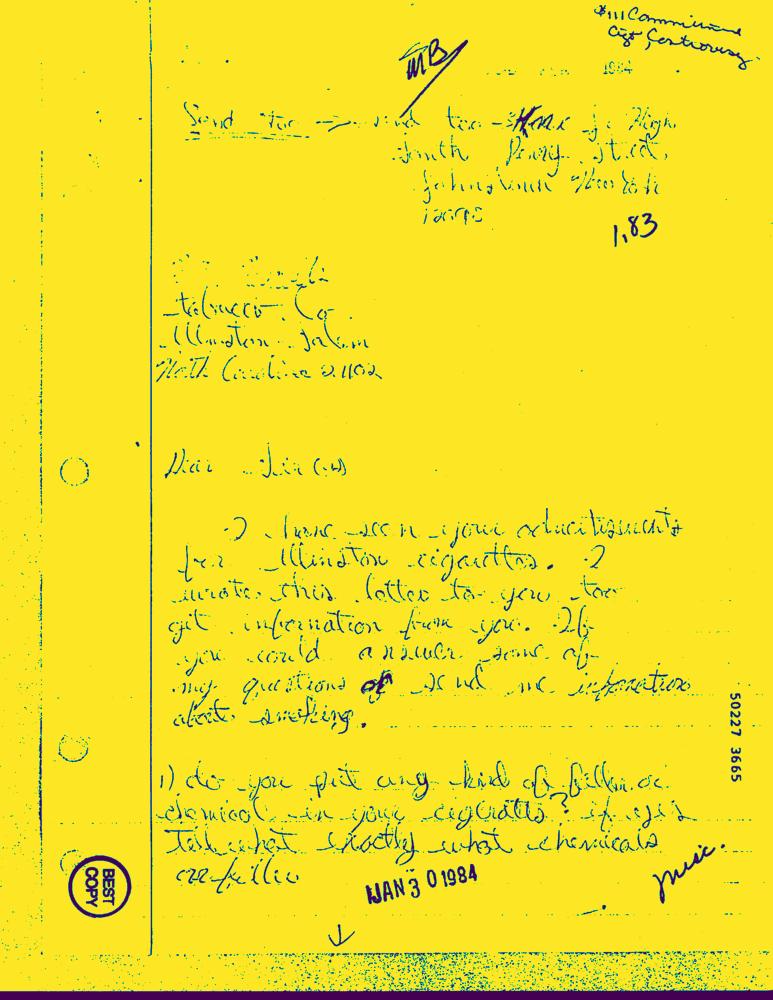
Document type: Hand-Written